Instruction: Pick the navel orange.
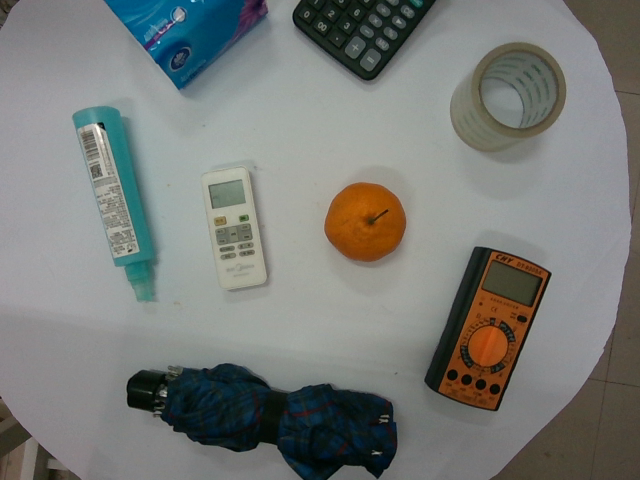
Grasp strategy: vertical